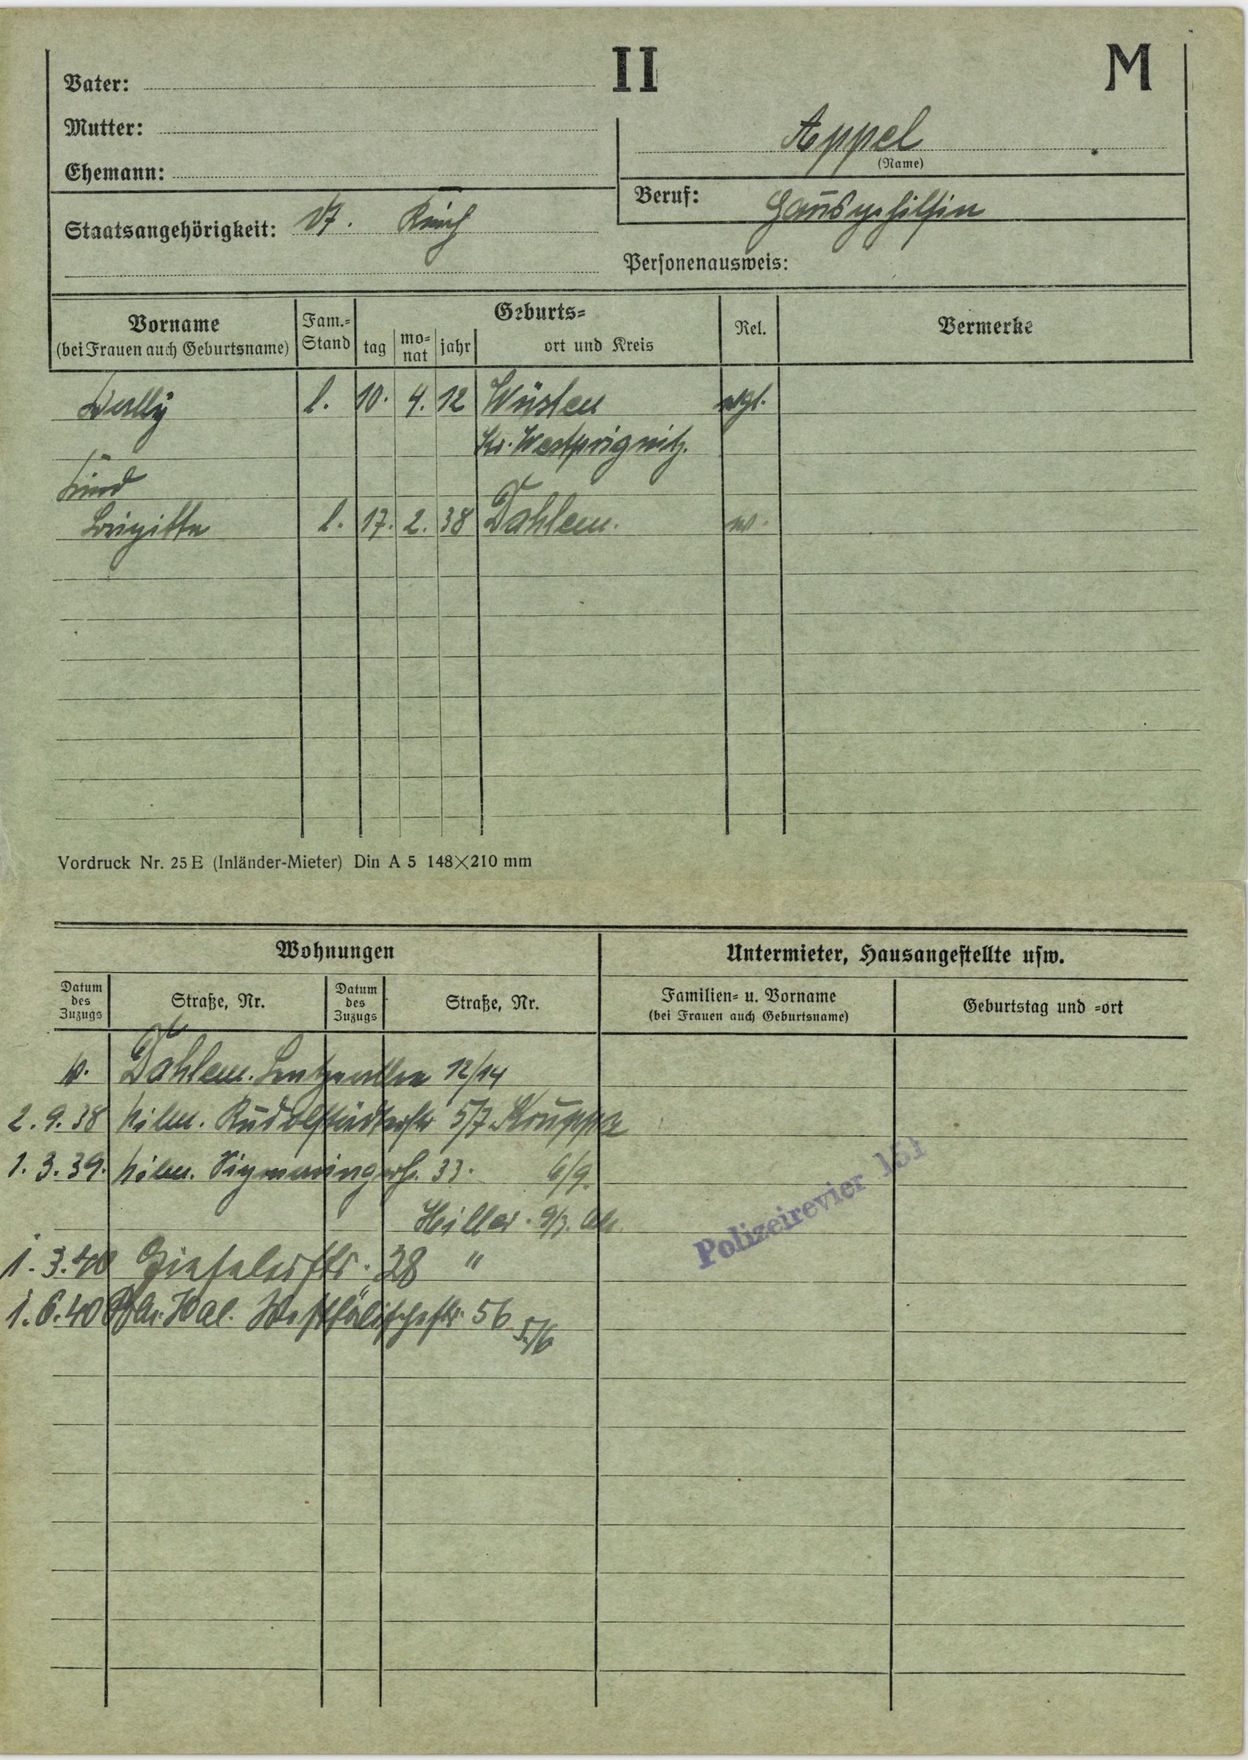
Appel